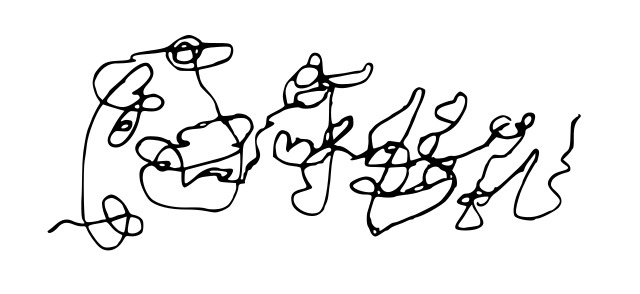
Signature of: alexander i of georgia